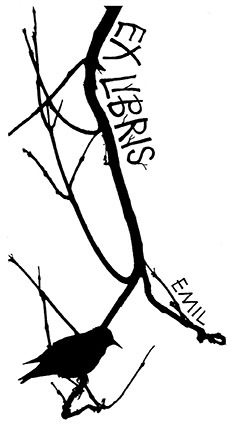
Signature of: emil krastev